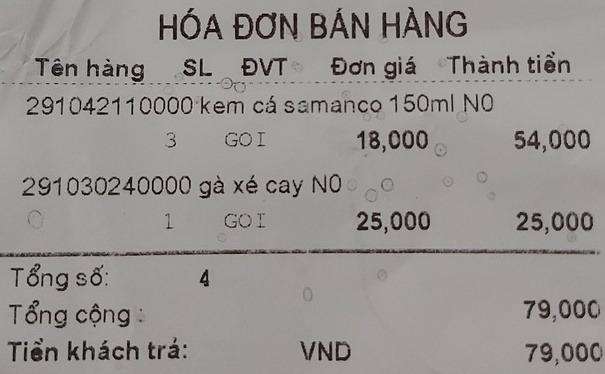
HÓA ĐƠN BÁN HÀNG

<table>
<tr>
<th>Tên hàng</th>
<th>SL</th>
<th>ĐVT</th>
<th>Đơn giá</th>
<th>Thành tiền</th>
</tr>
<tr>
<td>291042110000 kem cá samanco 150ml N0</td>
<td>3</td>
<td>GOI</td>
<td>18,000</td>
<td>54,000</td>
</tr>
<tr>
<td>291030240000 gà xé cay N0</td>
<td>1</td>
<td>GOI</td>
<td>25,000</td>
<td>25,000</td>
</tr>
</table>

Tổng số: 4
Tổng cộng : 79,000
Tiền khách trả: VND 79,000